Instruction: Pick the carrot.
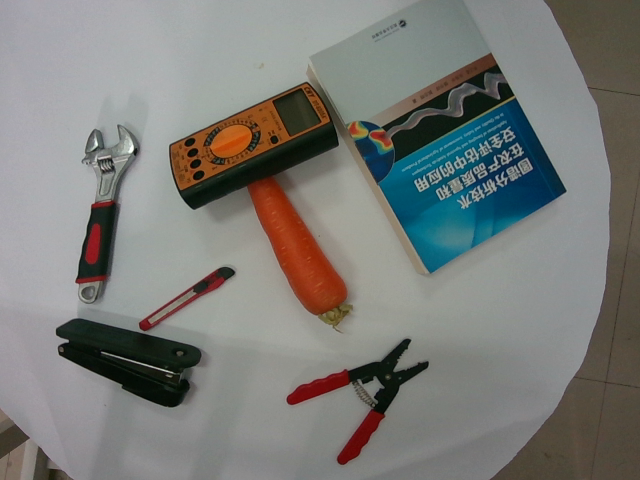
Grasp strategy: vertical